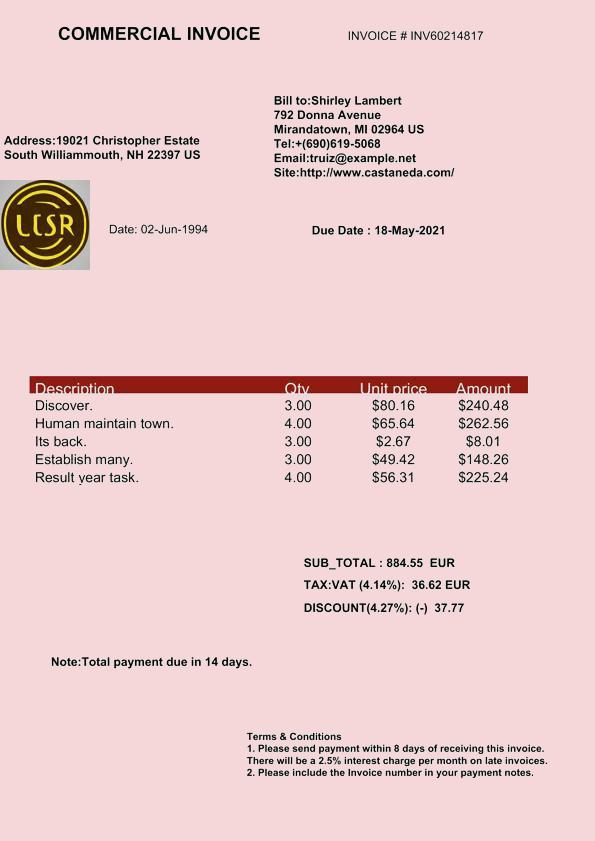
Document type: Invoice